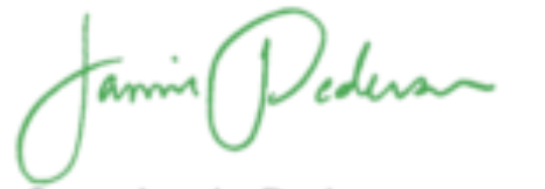
Signature of: jamie pedersen